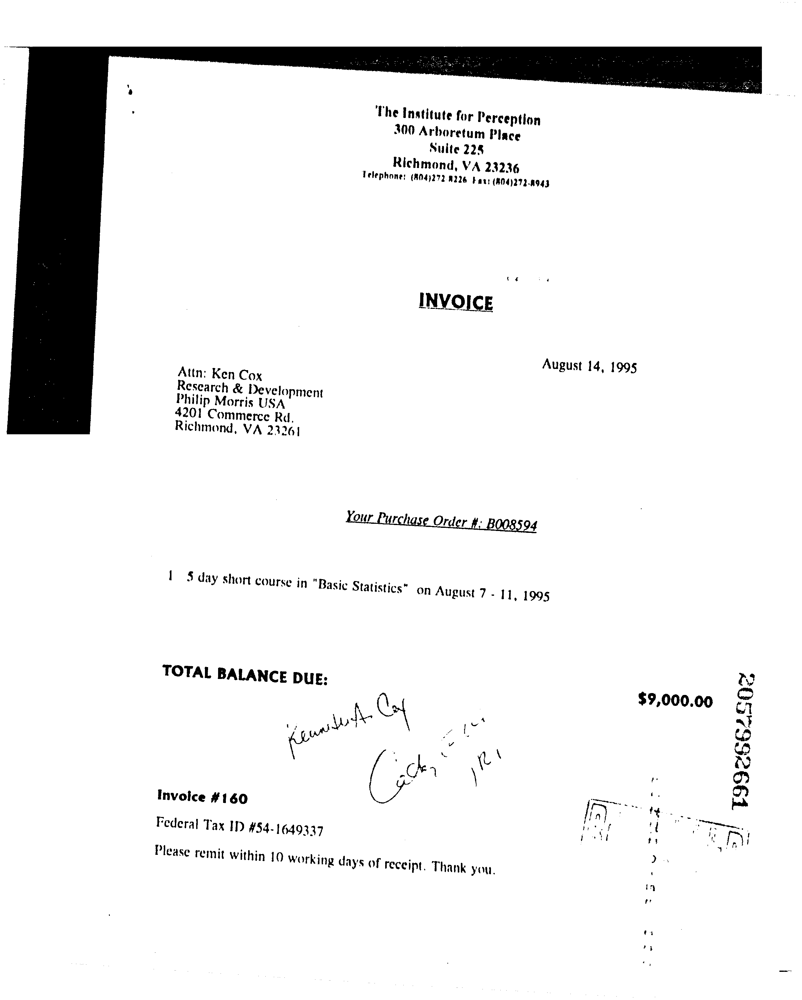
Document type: Invoice